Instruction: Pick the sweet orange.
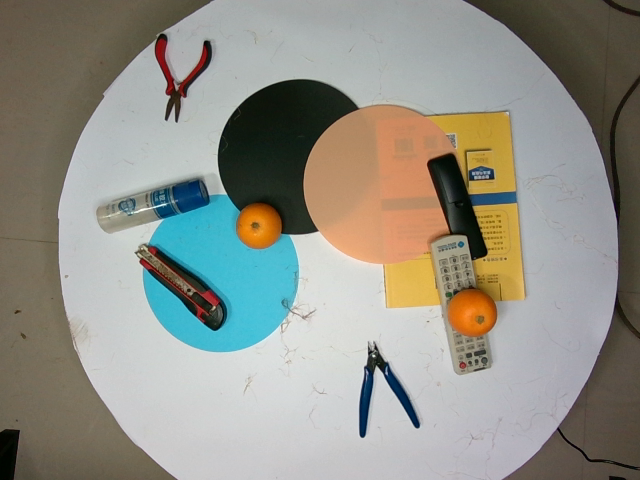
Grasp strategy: vertical